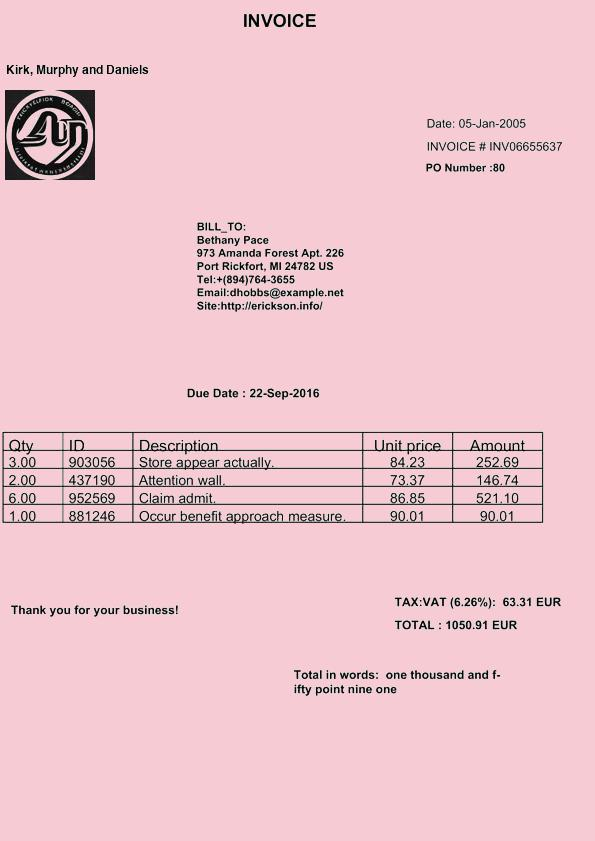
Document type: Invoice